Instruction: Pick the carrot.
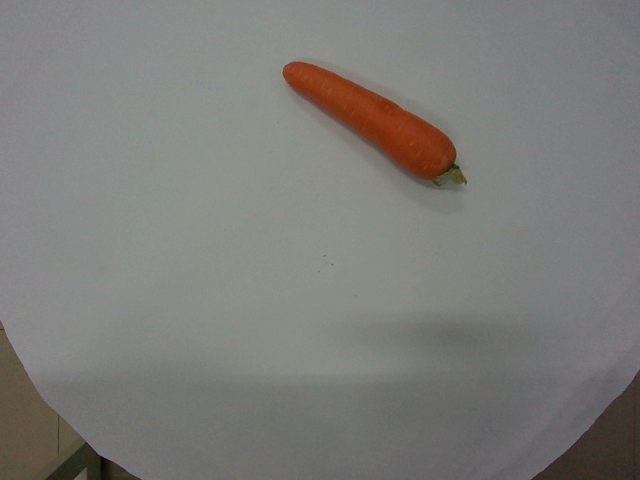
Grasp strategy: vertical